Question: What could the diagnosis suggest?
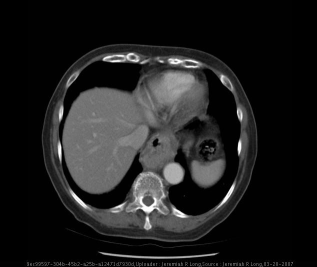
Answer: The possible diagnosis includes Based upon the radiographs:
Hiatial hernia (sliding versus paraesophageal versus mixed)
Foregut duplication cyst
Abscess
Necrotic lymph node with cavitation

Diagnosis of a sliding hiatal hernia is confirmed with CT..